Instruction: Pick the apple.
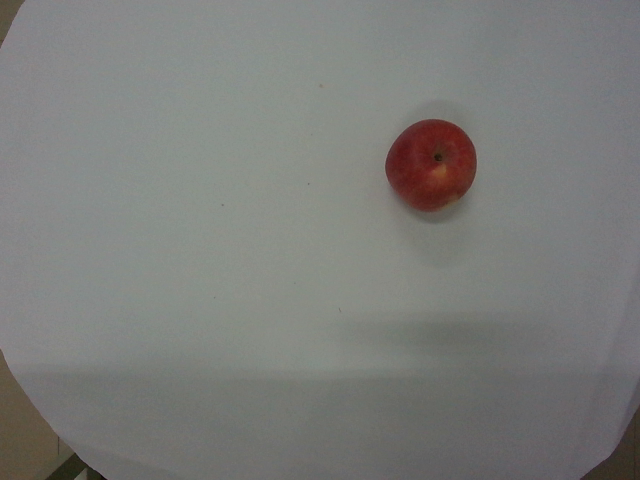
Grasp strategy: vertical